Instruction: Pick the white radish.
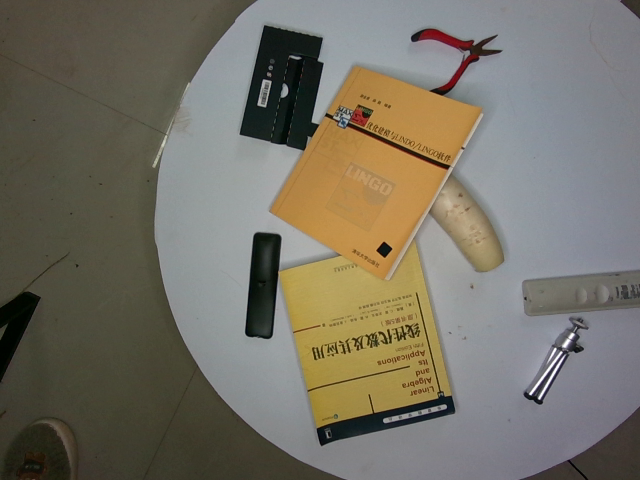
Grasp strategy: vertical